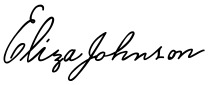
Signature of: eliza mccardle johnson